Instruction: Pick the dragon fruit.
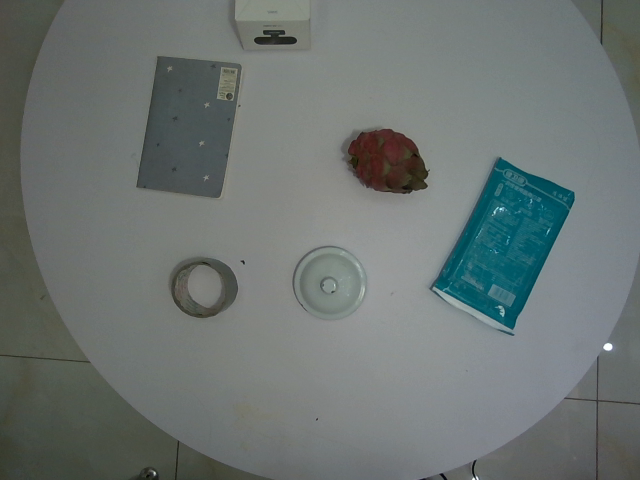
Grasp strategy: vertical